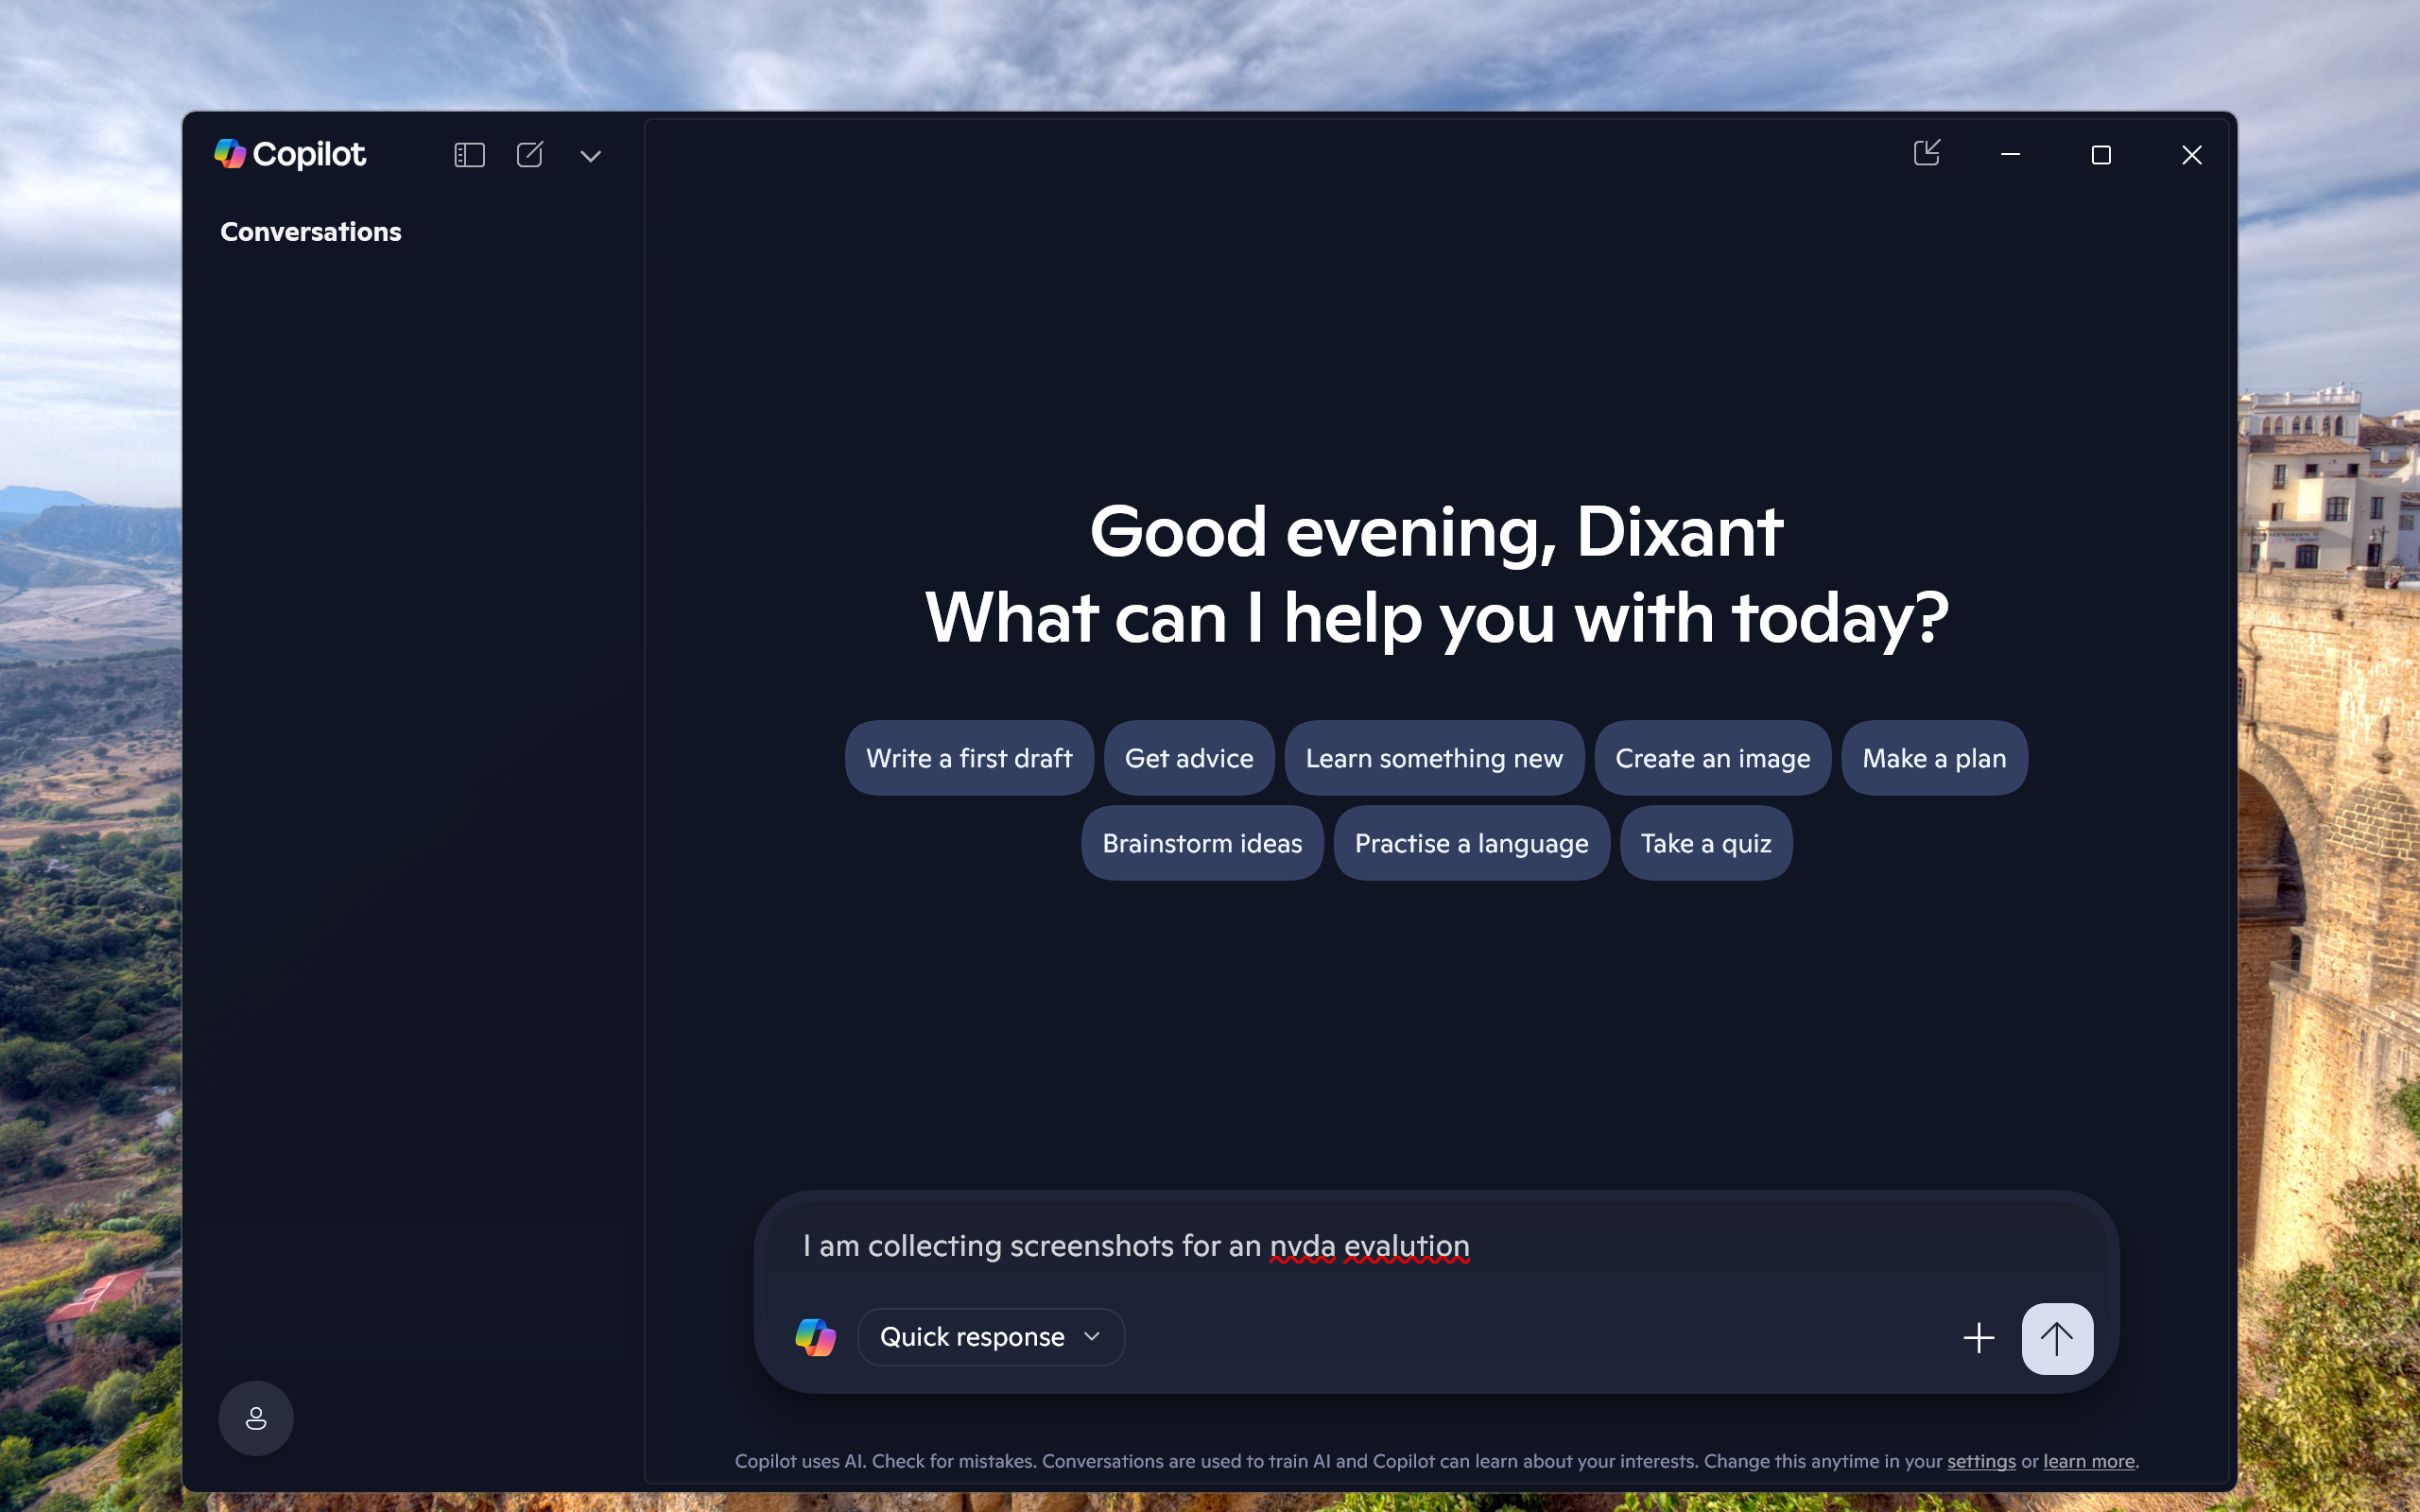
UI elements on screen:
"Desktop - window"
"window"
"Taskbar - pane"
"pane"
"pane"
"Running applications - pane"
"Copilot - window"
"System - menu bar - Contains commands to manipulate the window"
"System - menu item"
"Copilot - pane"
"Non Client Input Sink Window - window"
"Non Client Input Sink Window"
"AppWindow Custom Title Bar - pane"
"Minimize - button"
"Maximize - button"
"Close - button"
"pane"
"pane"
"window"
"pane"
"Conversation History - list"
"Conversations - text"
"Account - button - Collapsed"
" - text"
"pane"
"Good evening, Dixant
What can I help you with today? - text"
"Write a first draft - button"
"Write a first draft - text"
"Get advice - button"
"Get advice - text"
"Learn something new - button"
"Learn something new - text"
"Create an image - button"
"Create an image - text"
"Make a plan - button"
"Make a plan - text"
"Brainstorm ideas - button"
"Brainstorm ideas - text"
"Practise a language - button"
"Practise a language - text"
"Take a quiz - button"
"Take a quiz - text"
"Copilot uses AI. Check for mistakes. Conversations are used to train AI and Copilot can learn abo..."
"settings - link"
"learn more - link"
"Ask anything - edit - This is a multi-line text box. - value: I am collecting screenshots for an ..."
"Ask anything - edit - value: I am collecting screenshots for an nvda evalution"
"pane"
"Copilot - button"
"graphic"
"Open chat mode menu - combo box - Quick response"
"Quick response - text"
"More options - button"
" - text"
"Talk to Copilot - button"
" - text"
"Copilot - graphic"
"Close sidebar - button"
" - text"
"New conversation - button"
" - text"
"More actions - button"
" - text"
"Open quick view - button"
" - text"
"System - menu bar"
"System - menu item"
"window"